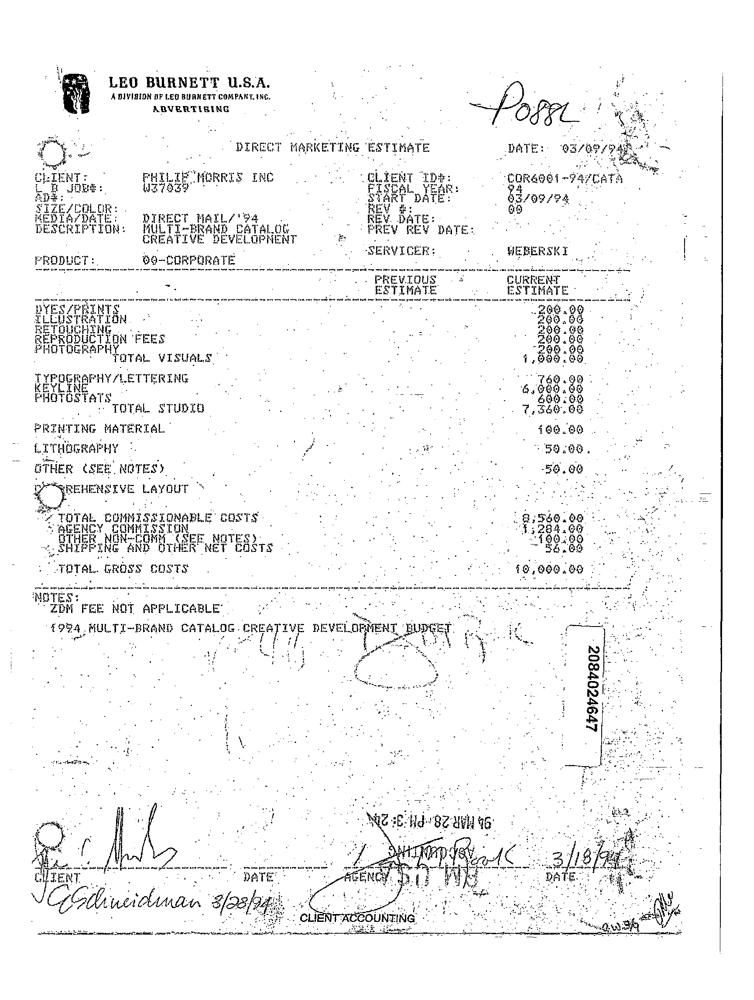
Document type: Invoice